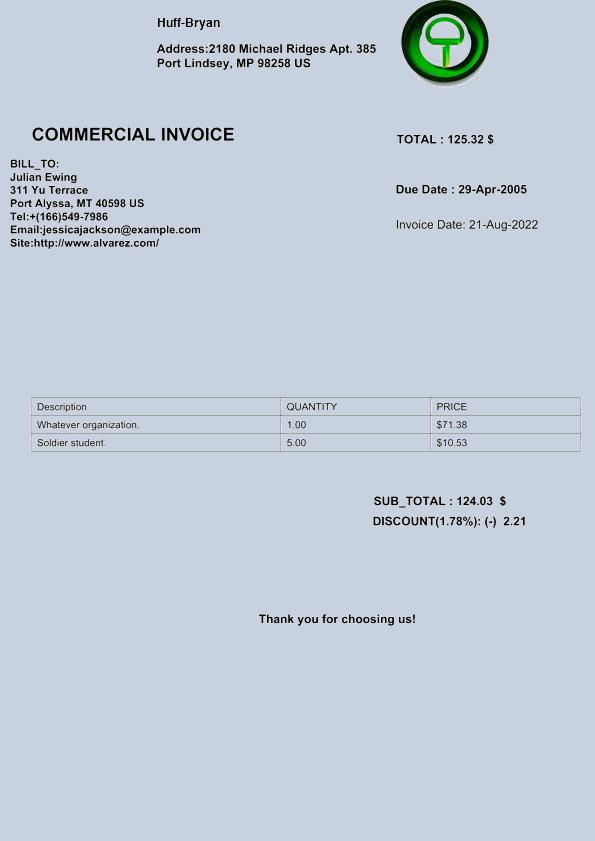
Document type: Invoice